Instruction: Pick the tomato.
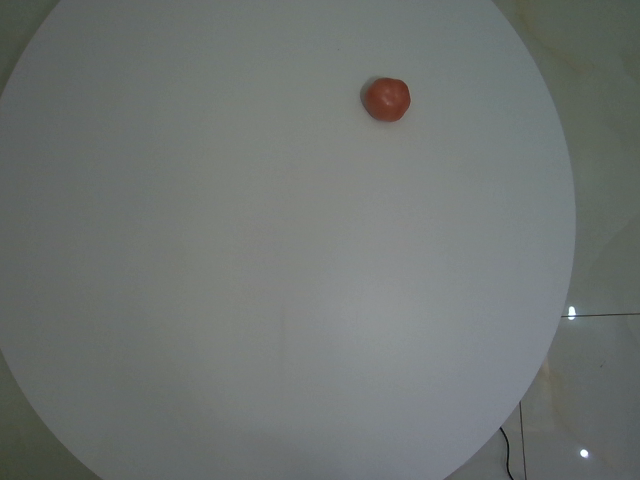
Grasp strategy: vertical